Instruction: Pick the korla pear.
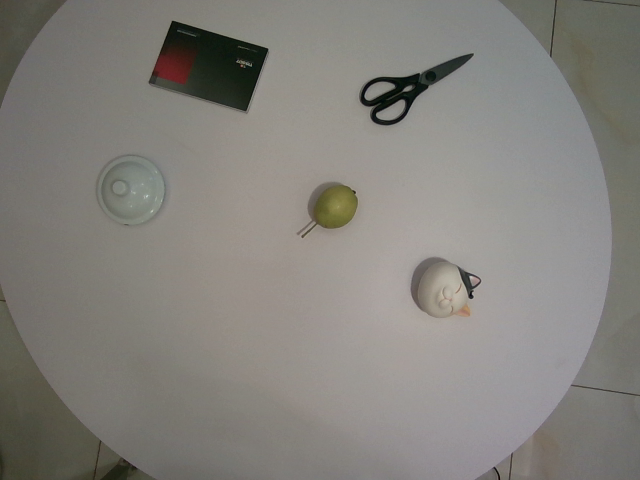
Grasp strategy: vertical